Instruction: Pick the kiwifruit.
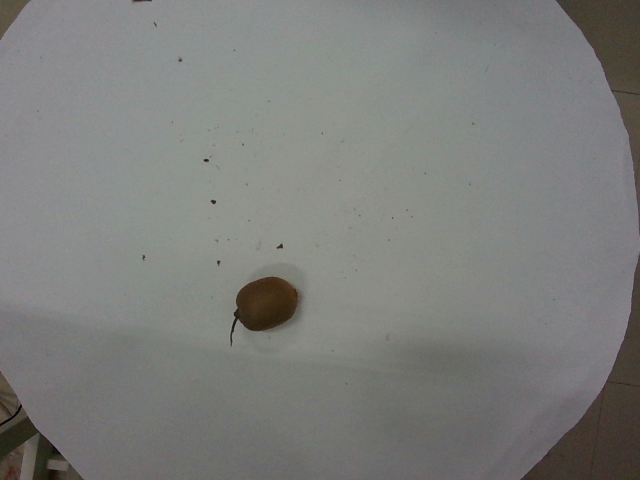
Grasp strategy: vertical